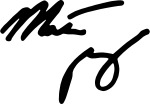
Signature of: matthew perry